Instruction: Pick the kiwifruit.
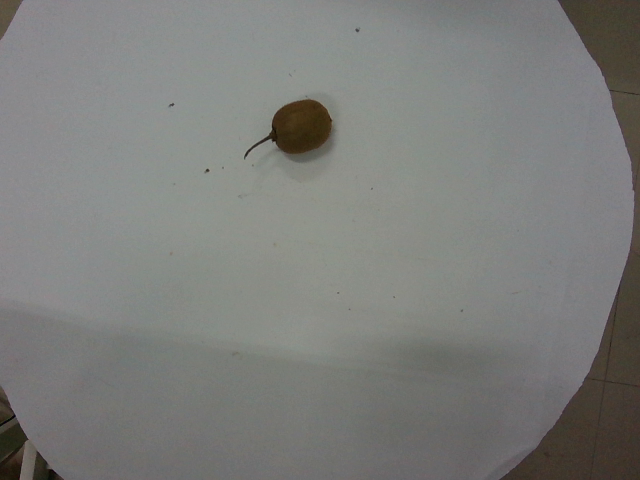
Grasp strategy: vertical